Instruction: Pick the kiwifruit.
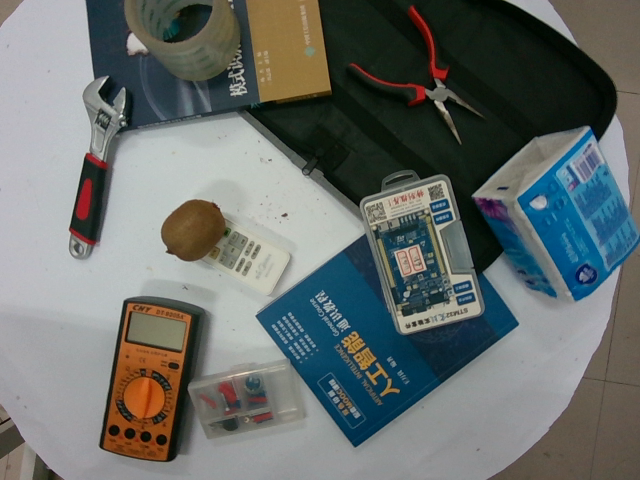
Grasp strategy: vertical